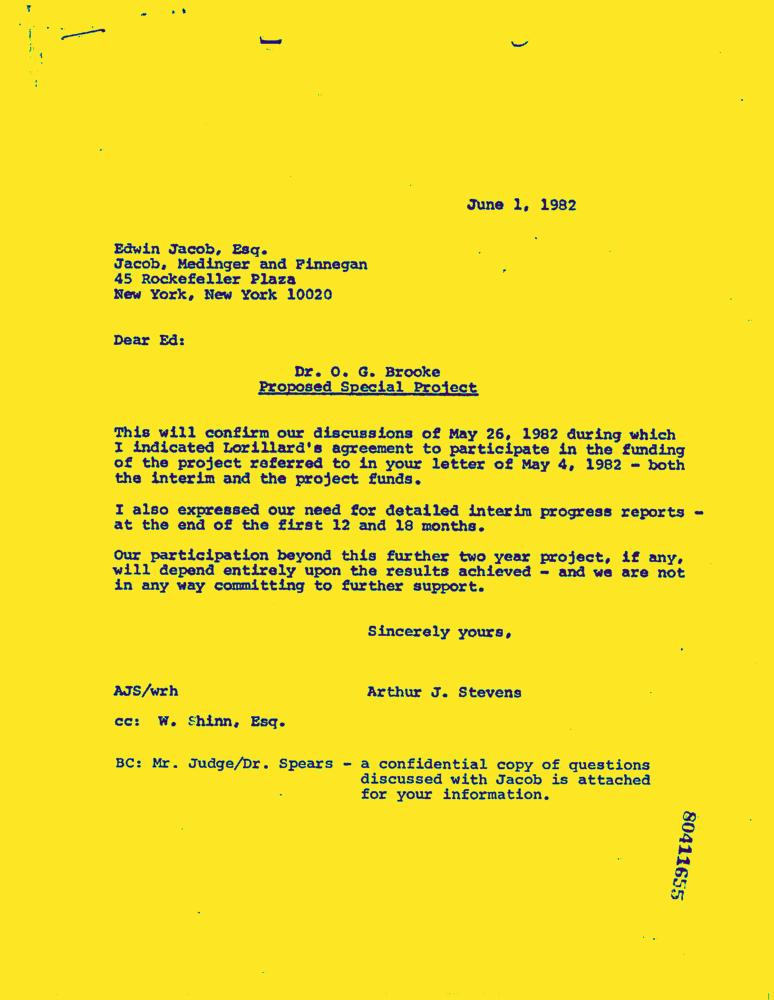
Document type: Letter-Doc